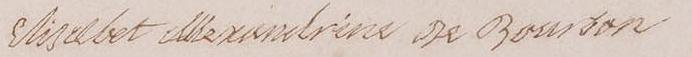
Signature of: élisabeth alexandrine de bourbon